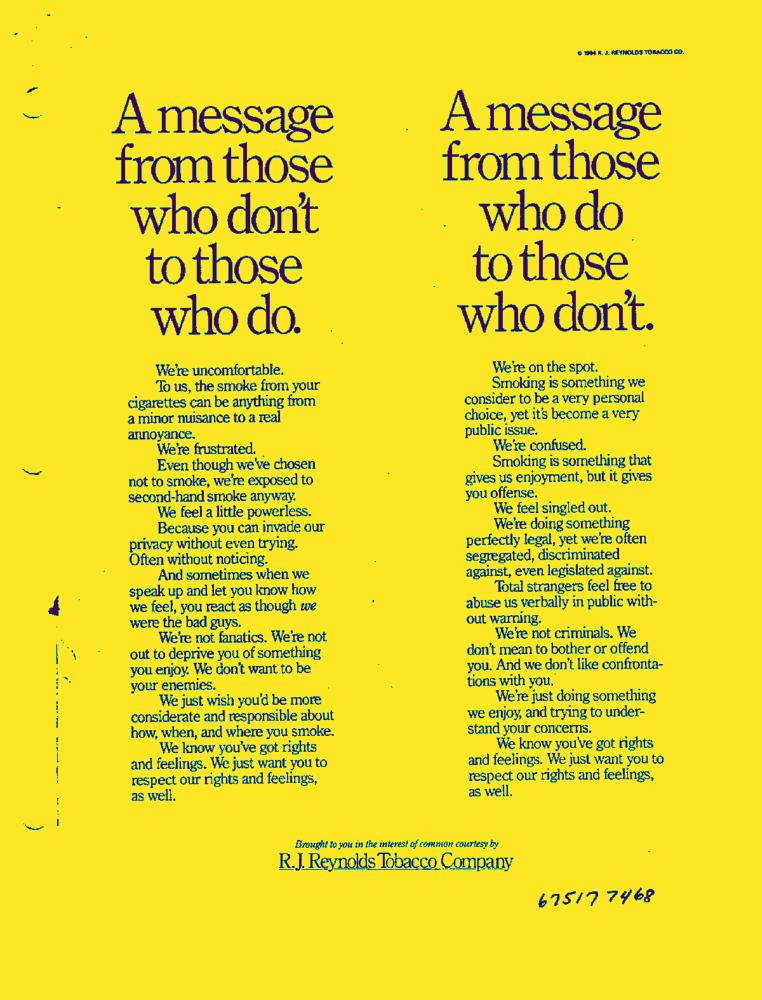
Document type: AD